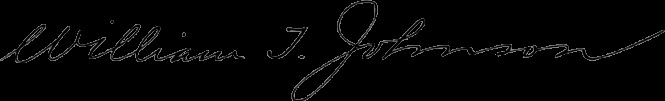
Signature of: william tell johnson